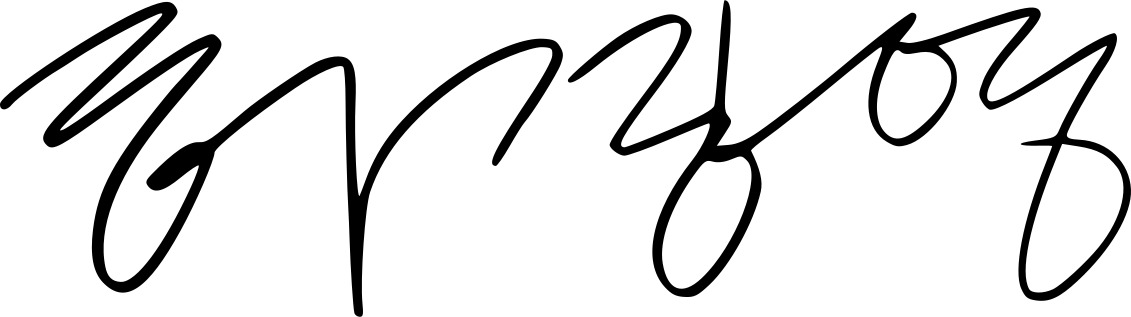
Signature of: huh kyung young